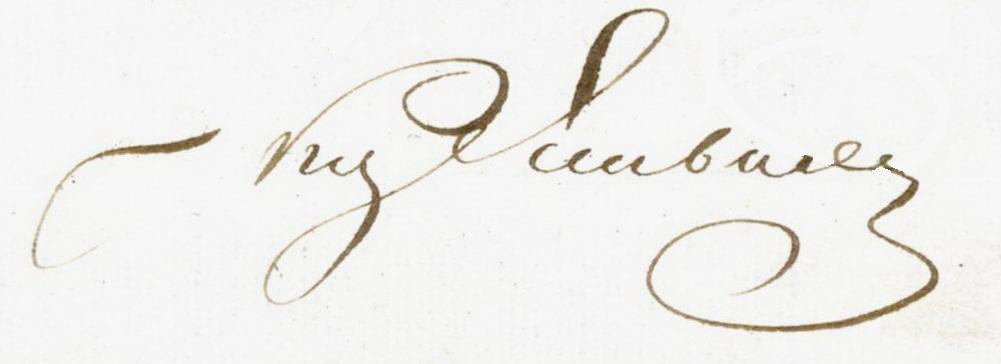
Signature of: lev mikhailovich yashvil